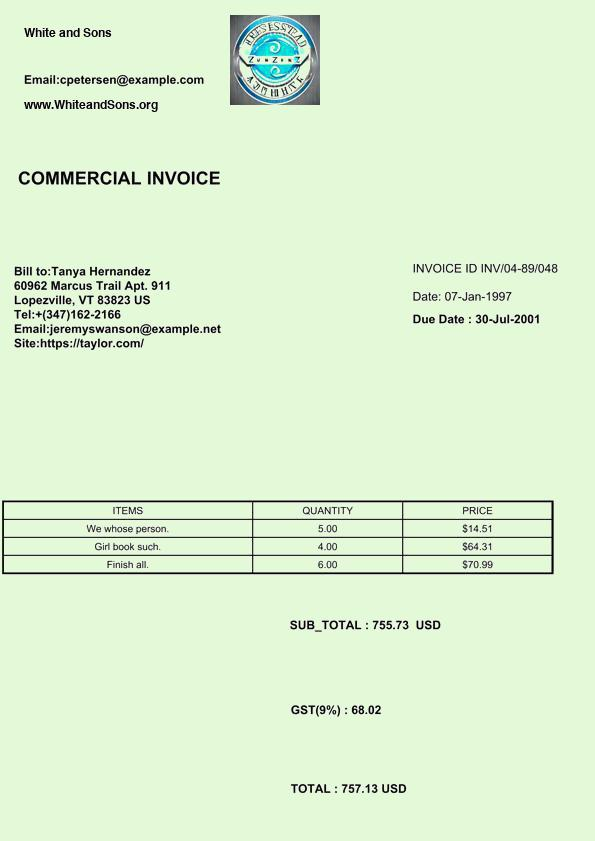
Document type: Invoice